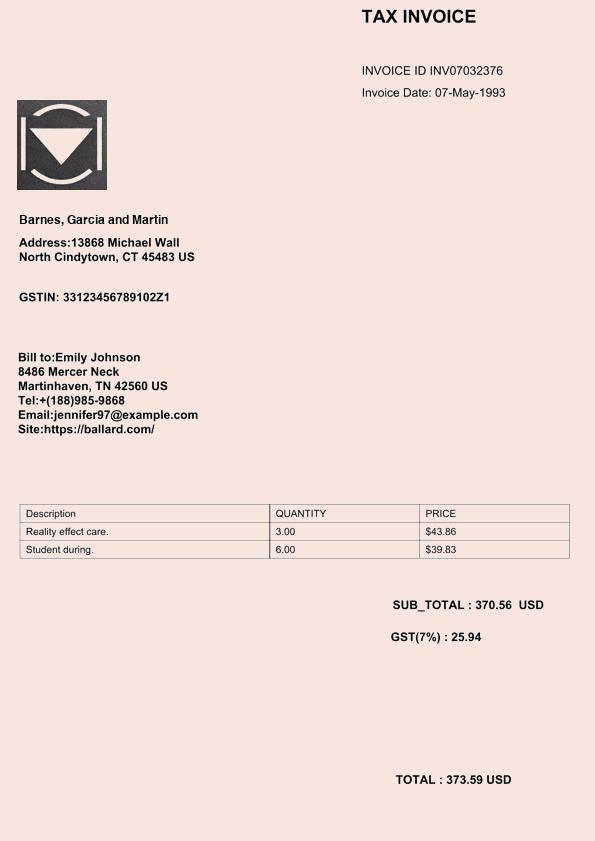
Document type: Invoice